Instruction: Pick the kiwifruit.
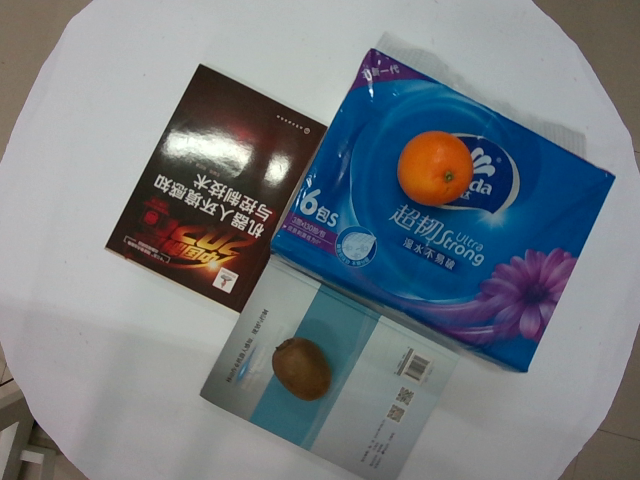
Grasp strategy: vertical